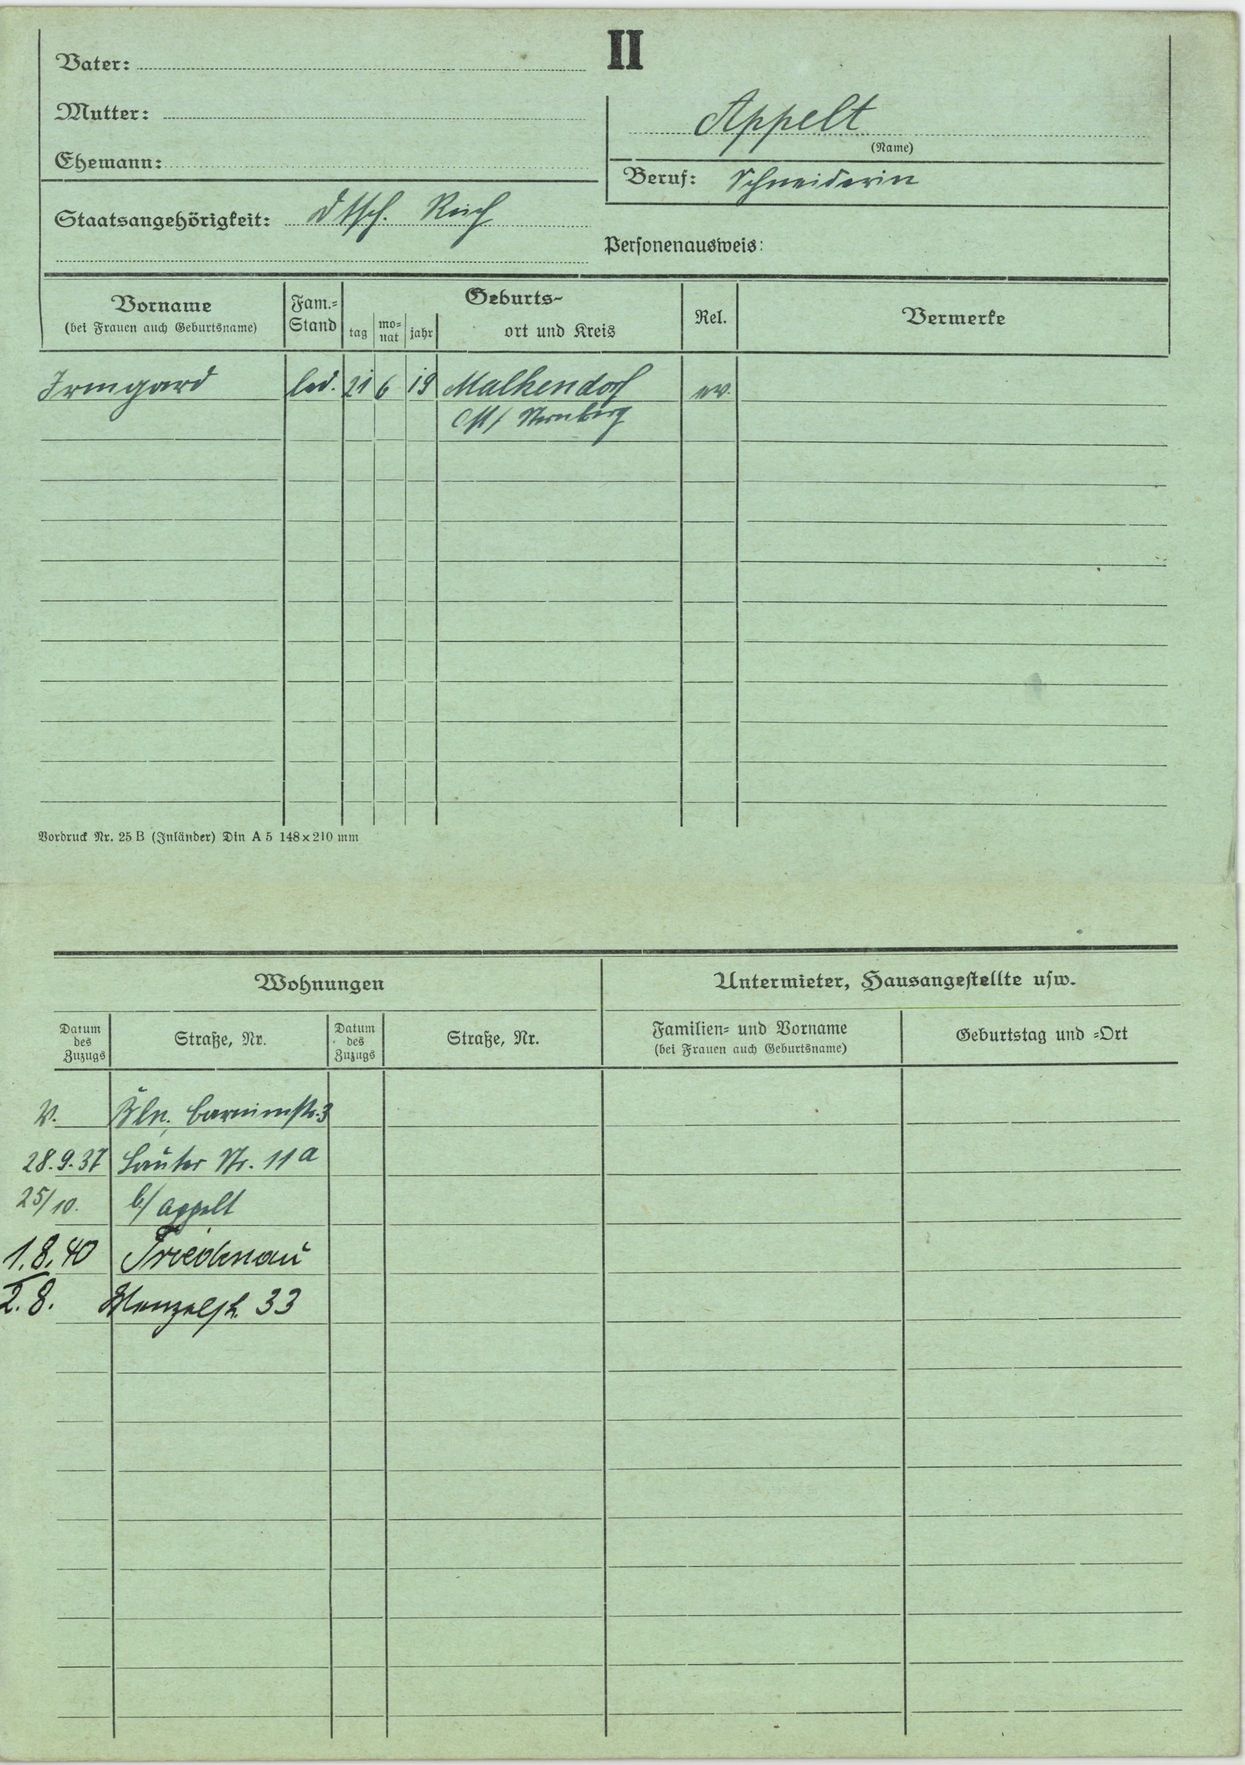
Appelt